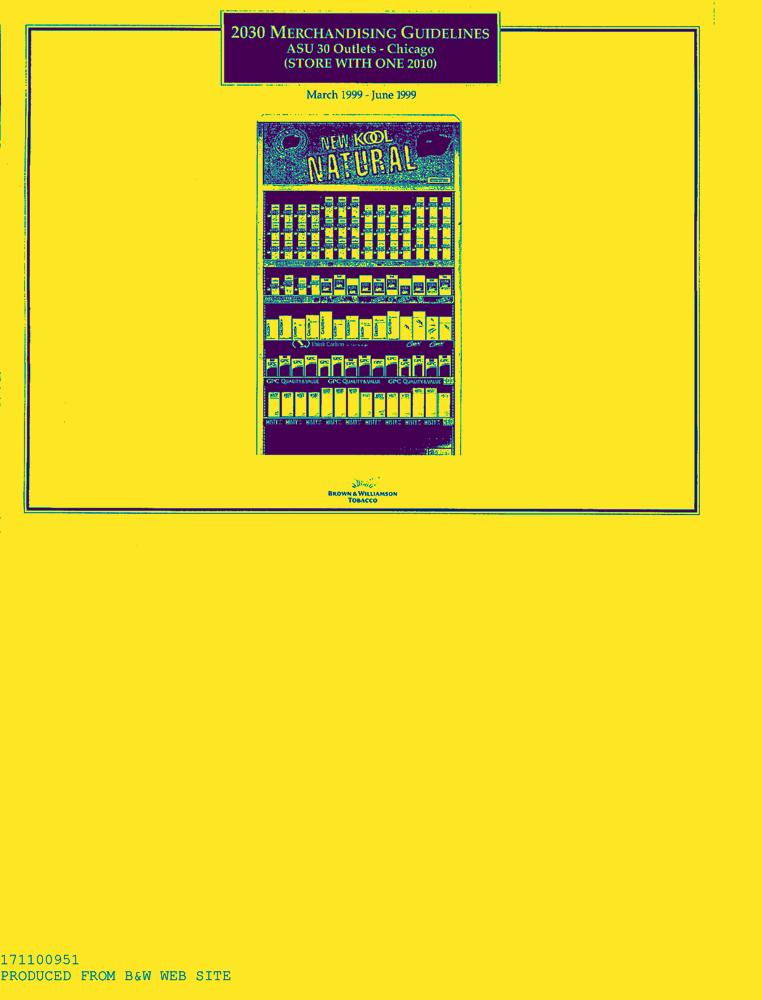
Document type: AD